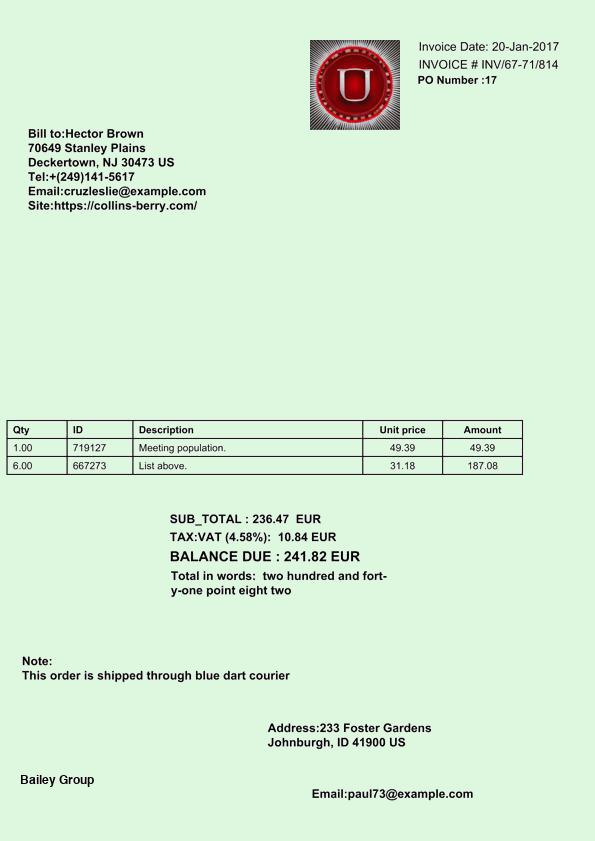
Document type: Invoice